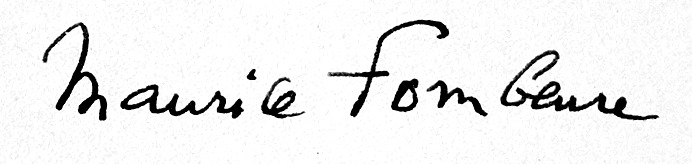
Signature of: maurice fombeure